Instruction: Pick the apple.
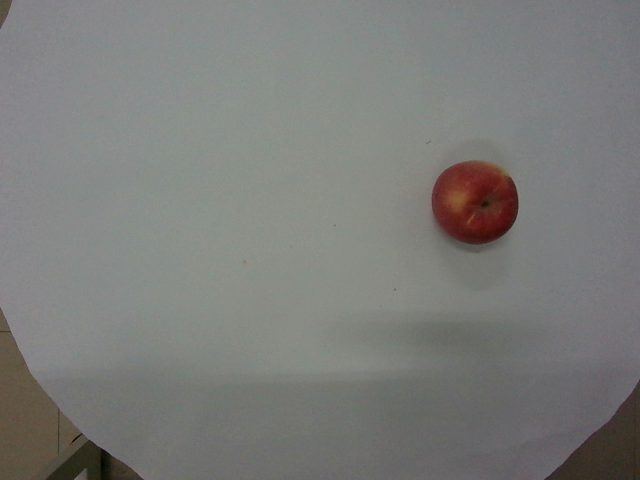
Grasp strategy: vertical